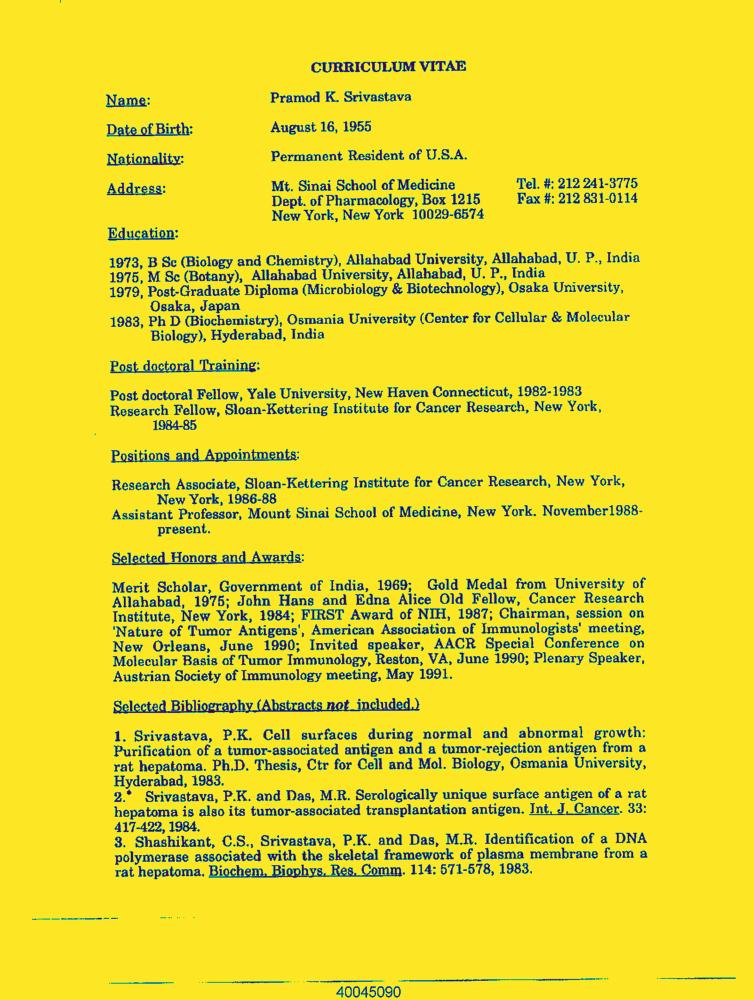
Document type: Resume-Doc